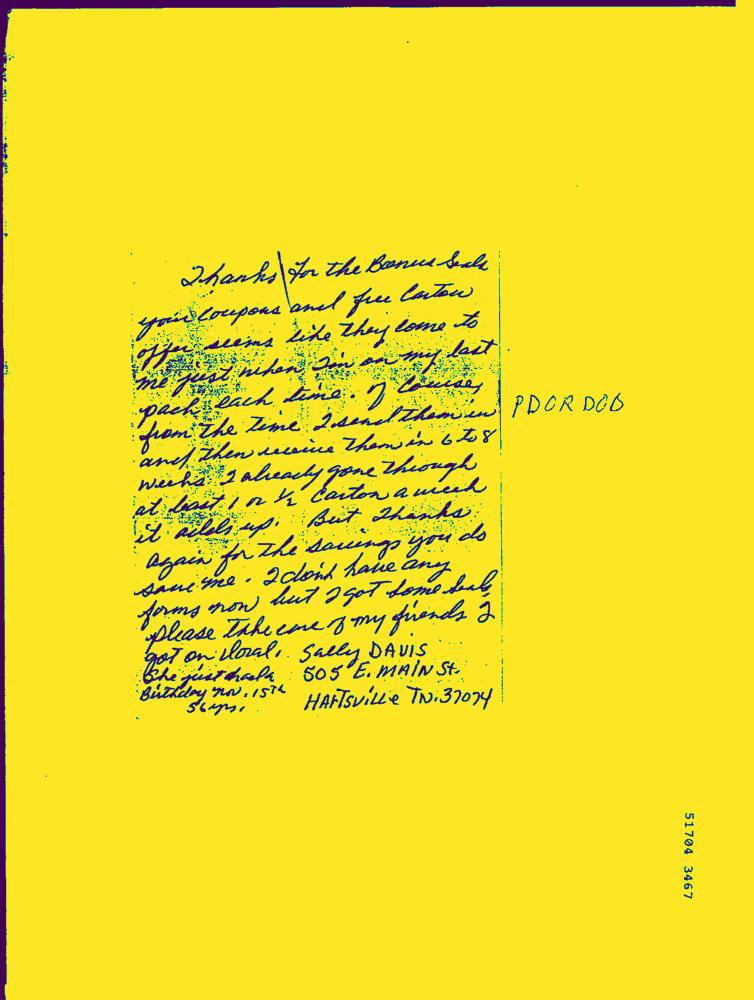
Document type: Hand-Written